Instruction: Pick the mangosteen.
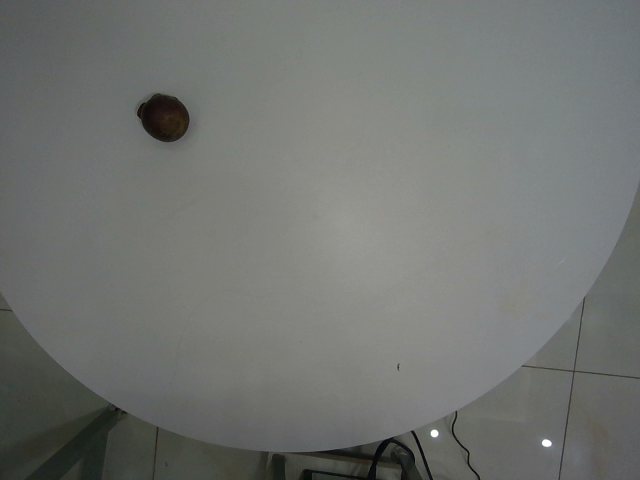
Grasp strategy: vertical